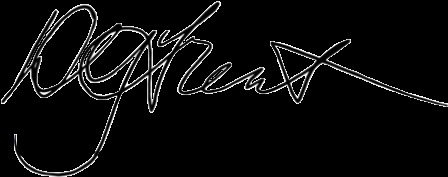
Signature of: dietra trent